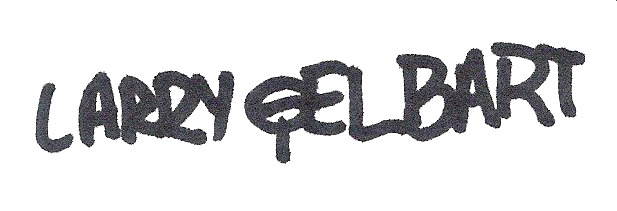
Signature of: larry gelbart